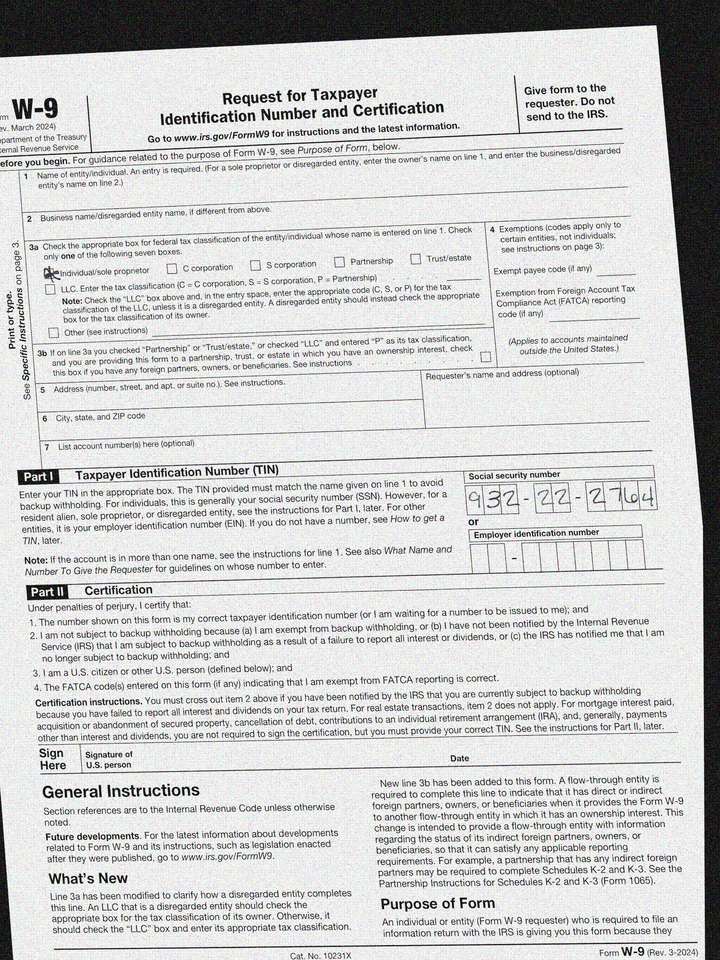
cbx: yes
ssn: 932222764